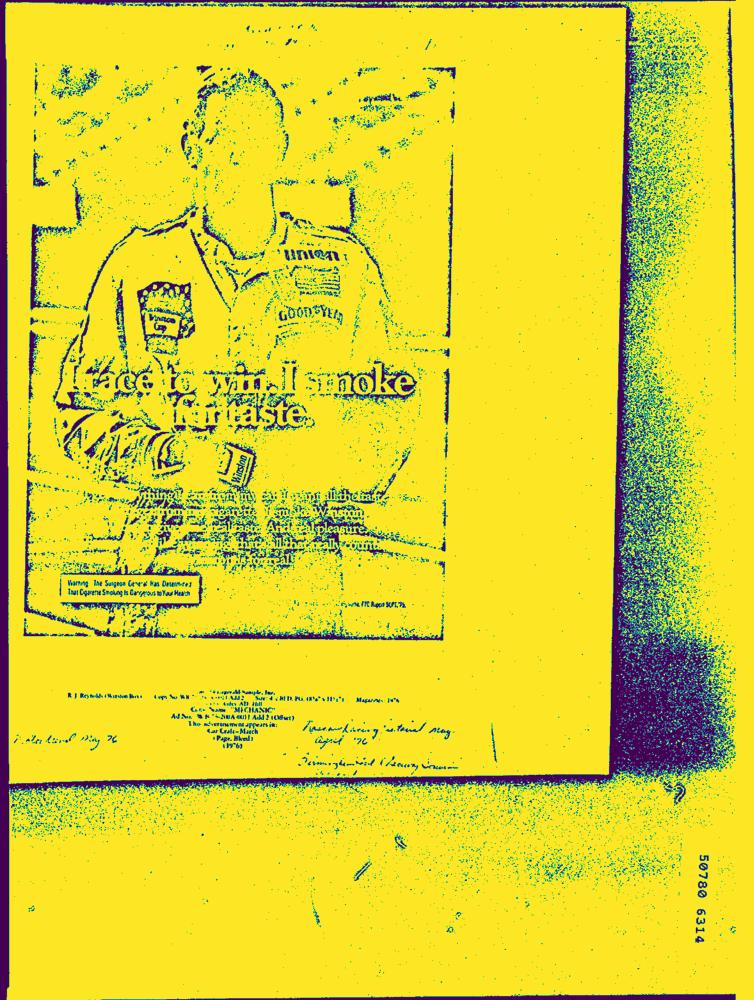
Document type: AD